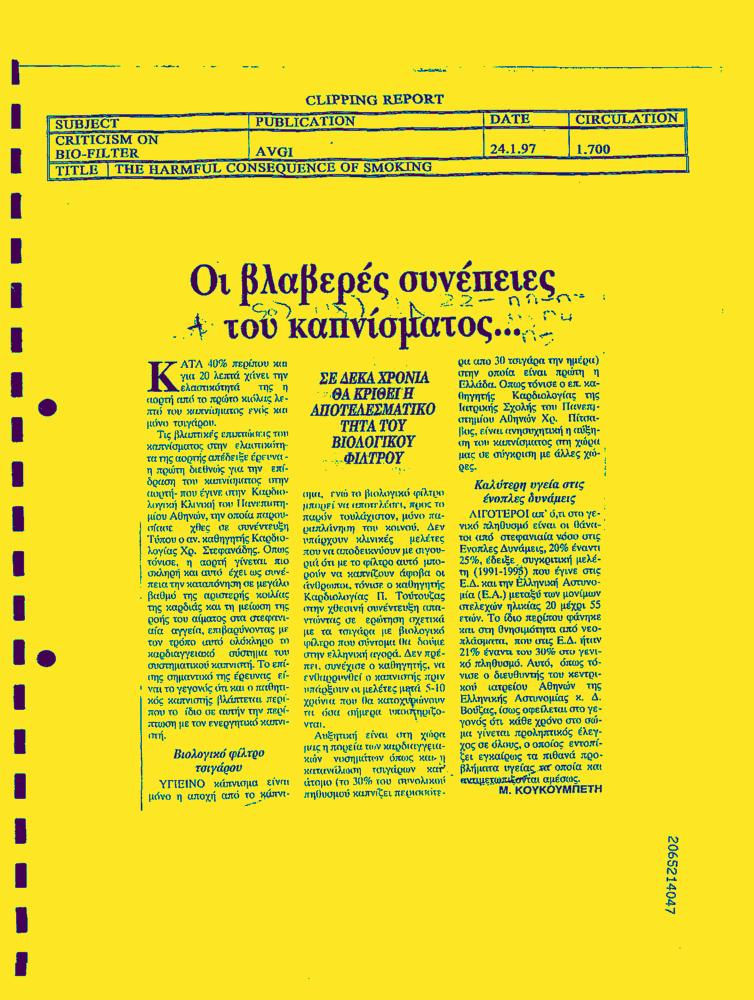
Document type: News-Article